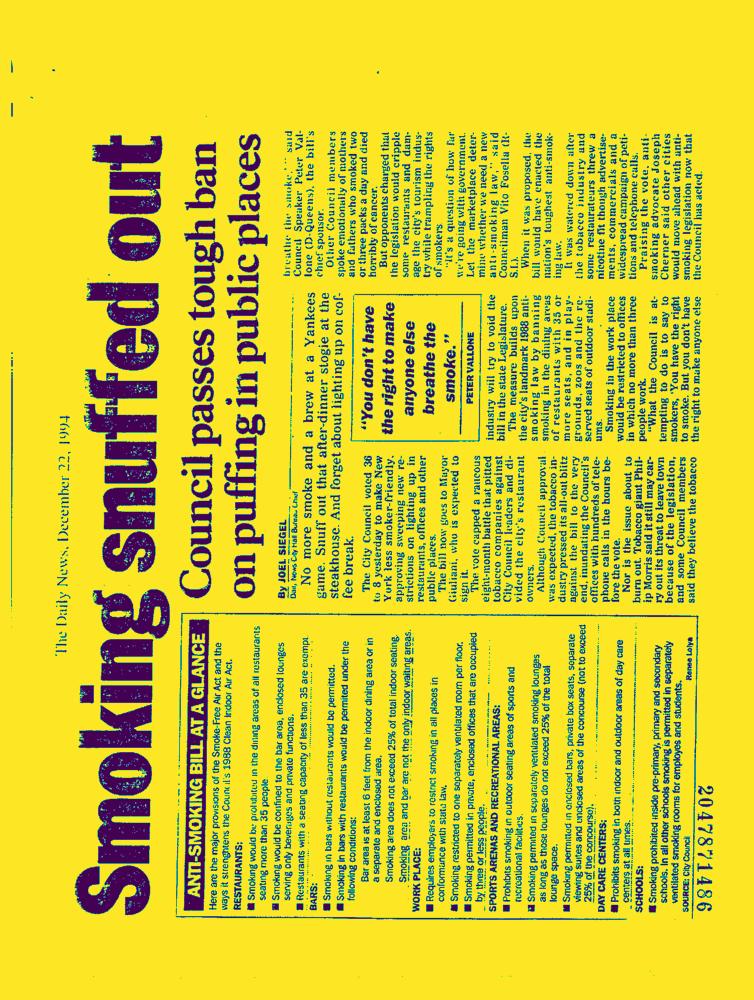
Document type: News-Article